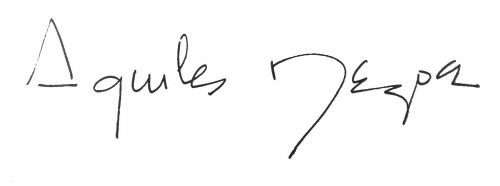
Signature of: aquiles nazoa